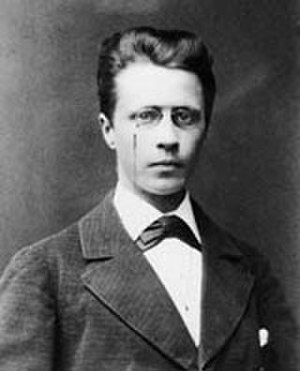
English: Werner Söderström Suomi: Werner Söderström, kirjakustantaja